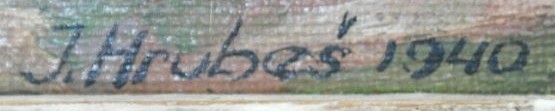
Signature of: josef hrubeš